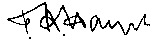
Signature of: friedrich hayek